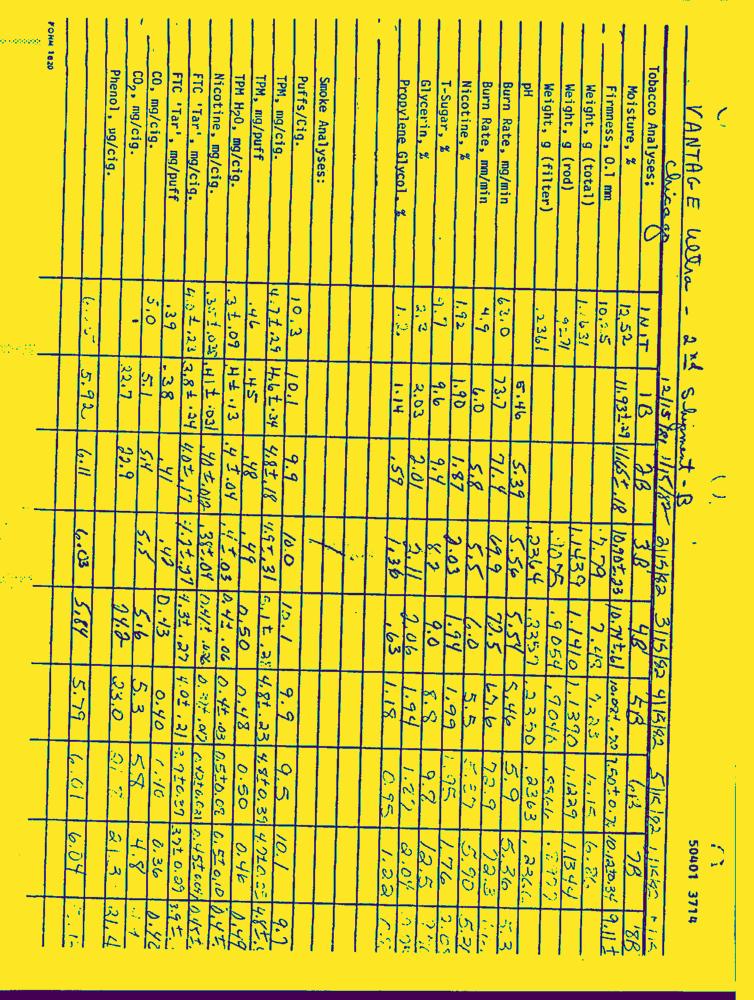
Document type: Hand-Written